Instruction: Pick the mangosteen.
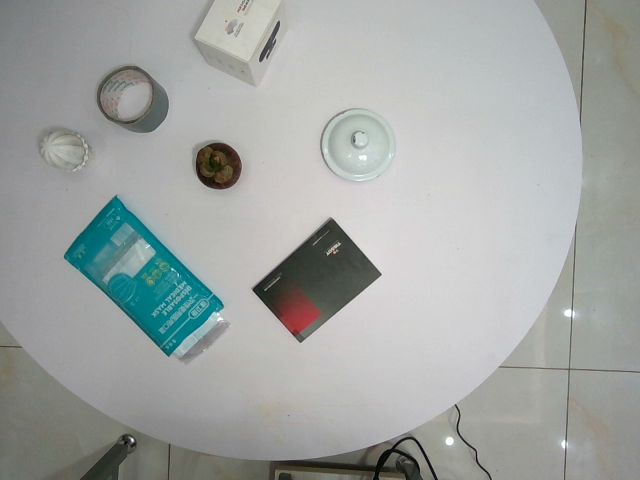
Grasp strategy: vertical